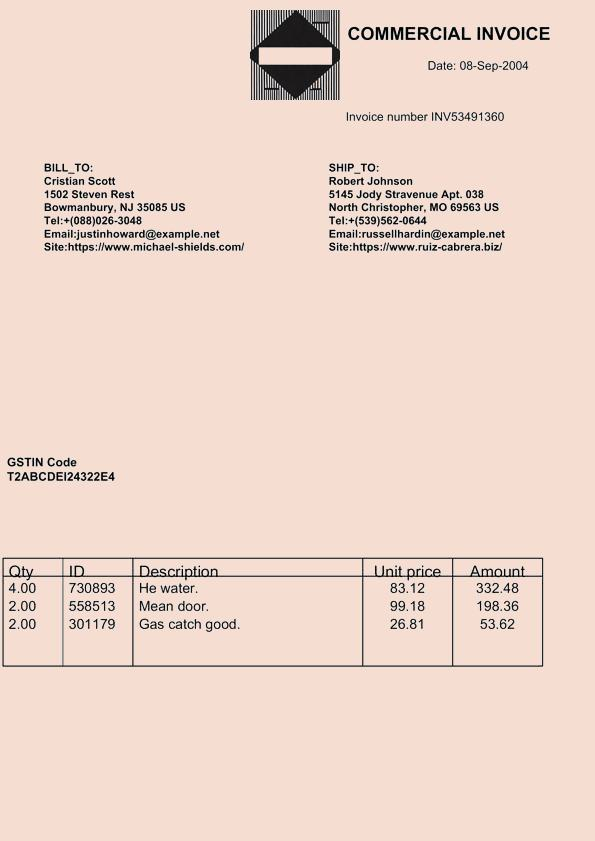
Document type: Invoice